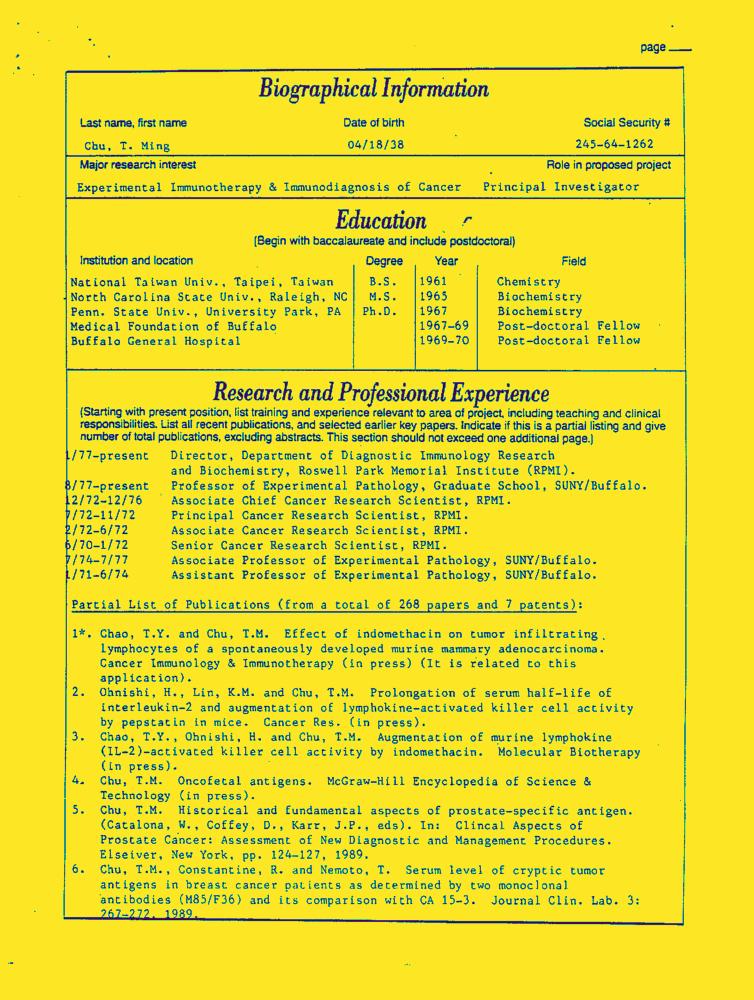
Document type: Resume-Doc